Question: How is the property described in the document?
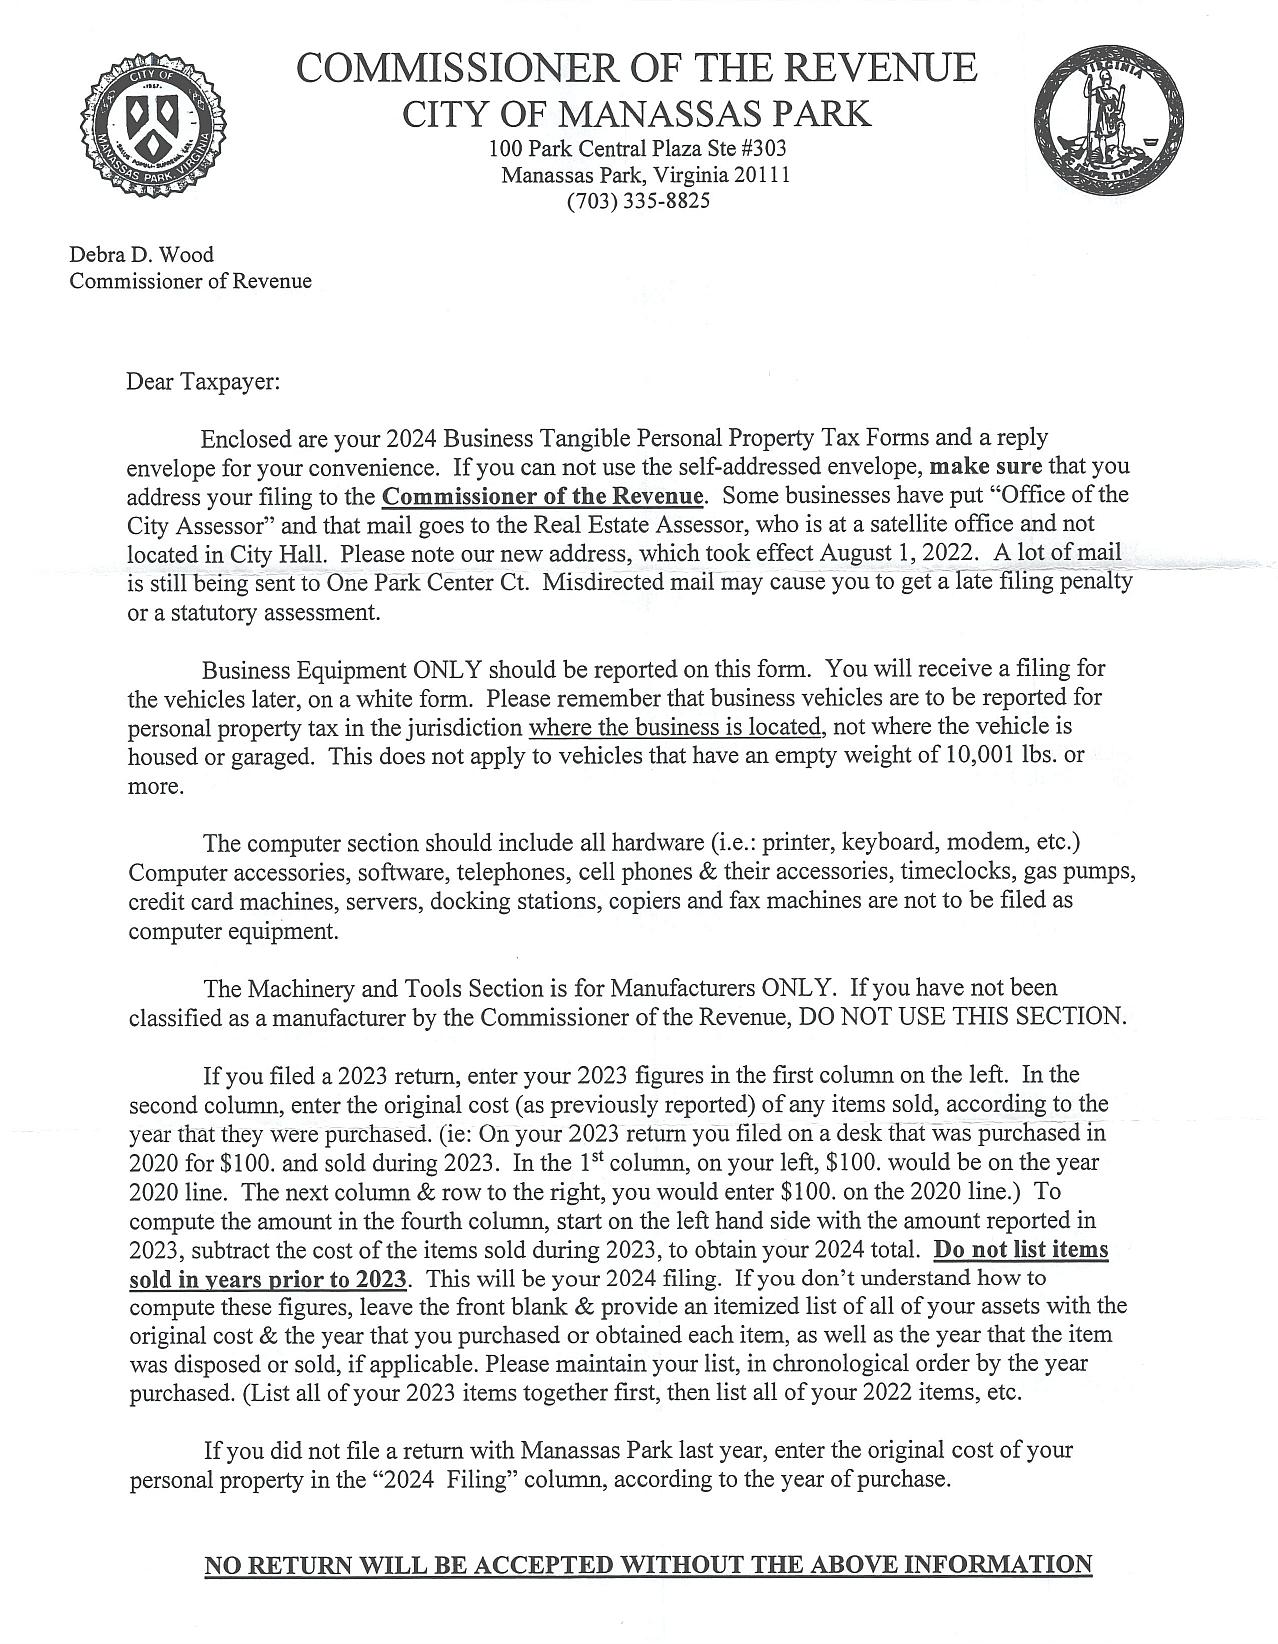
Answer: "Business Tangible Personal Property"